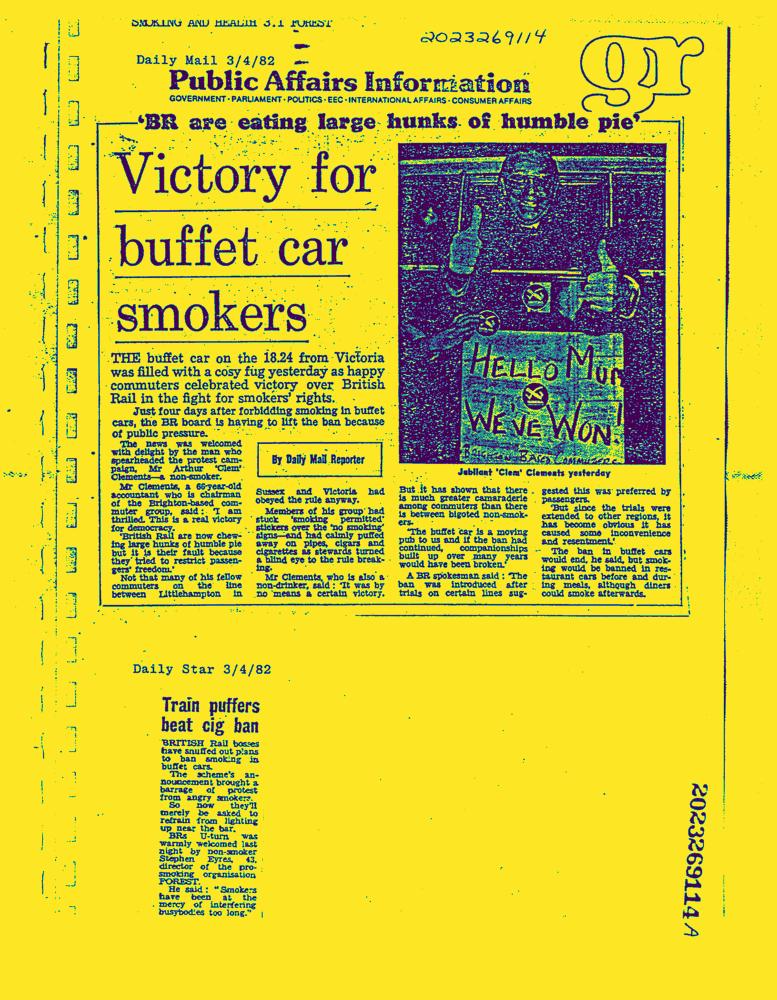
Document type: News-Article